Question: What is the main concern?
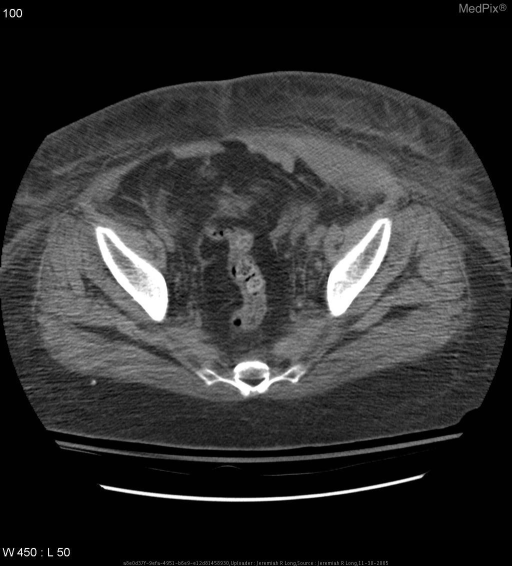
Answer: The findings suggest Non contrast CT of the abdomen and the pelvis demonstrates a large hyperdense heterogeneous mass at the left lateral abdominal wall, not present on a prior CT of the abdomen from less than a week prior.. Three axial non-contrast CT images of the abdomen demonstrating a large hyperdense, heterogeneous mass at the left lateral abdominal wall consistent with hemorrhage.. The patient might have a history of 56 year old female patient in the intensive care unit found to have a sudden drop in her hemoglobin and hematocrit following the recent initiation of anticoagulation therapy for a pulmonary embolus..